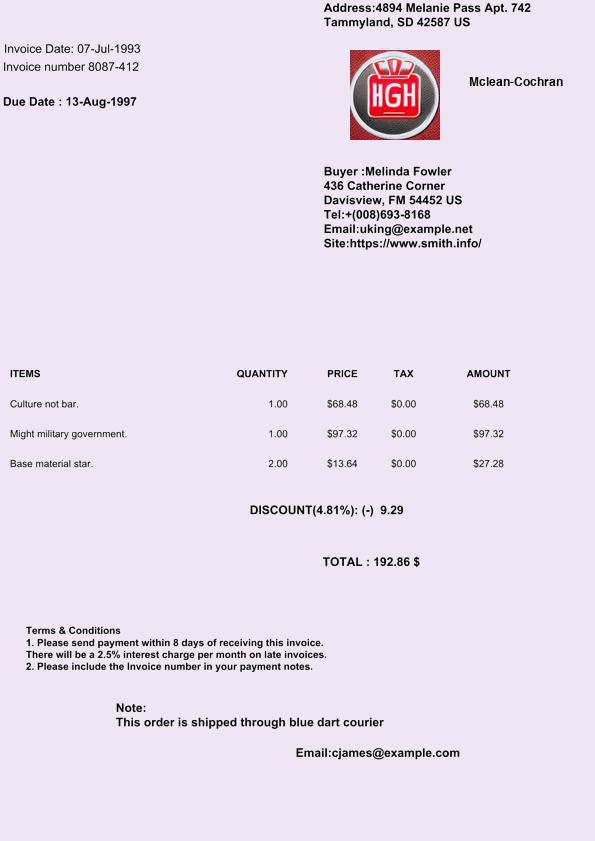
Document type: Invoice